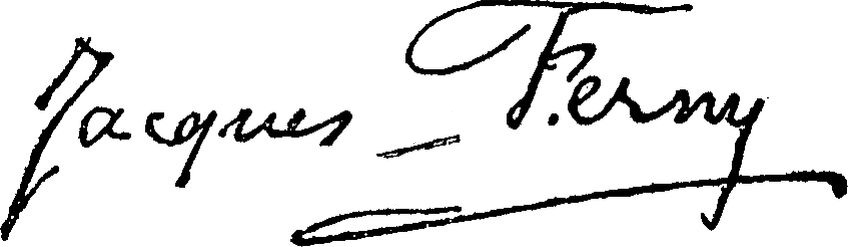
Signature of: jacques ferny